Question: What jurisdiction, city, or county is the document associated with?
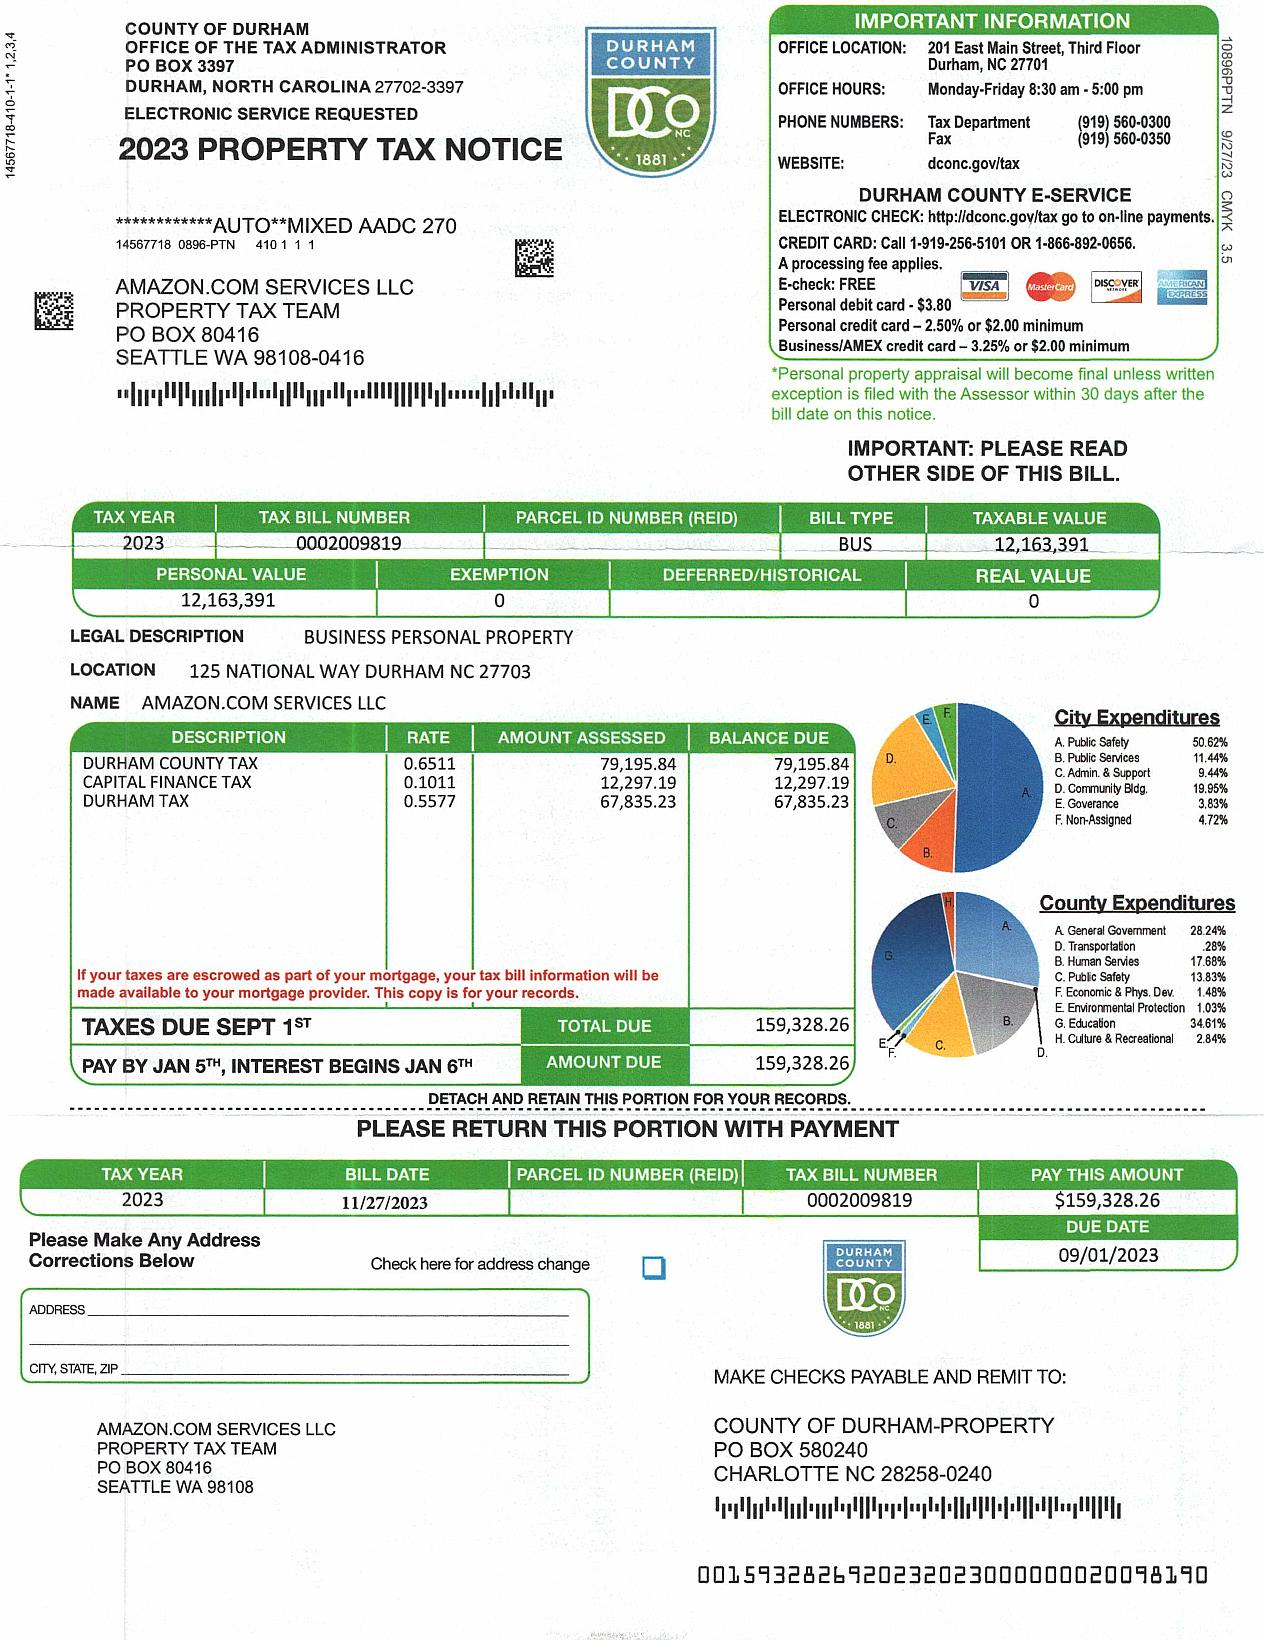
Answer: "COUNTY OF DURHAM"